Question: What is the main concern?
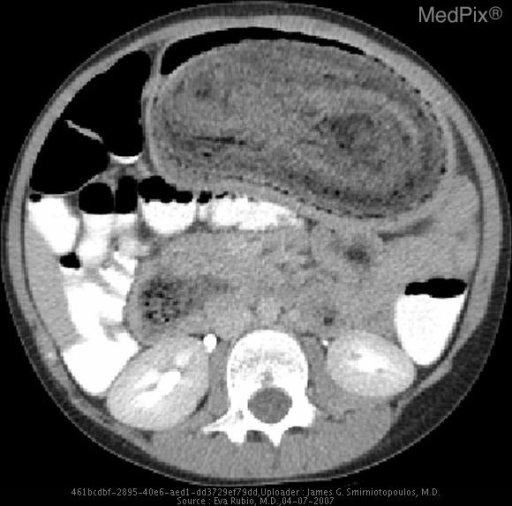
Answer: The findings suggest •  Plain film shows LUQ mass displacing bowel loops
•  CT shows concentric rings of air and soft-tissue density within the stomach and extending into the proximal small bowel (duodenum). Plain film shows a heterogeneous mixed air and soft-tissue density within the stomach.. The patient might have a history of A 9 year old girl presents with abdominal pain and feeding intolerance.